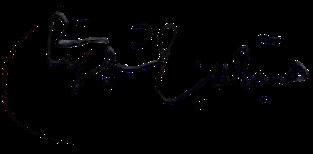
Signature of: hibatuddin shahrestani